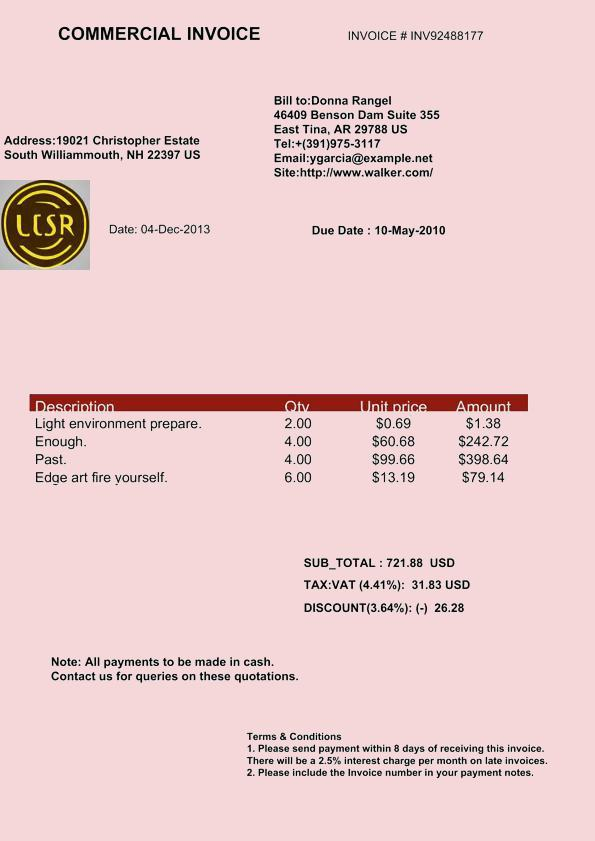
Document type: Invoice